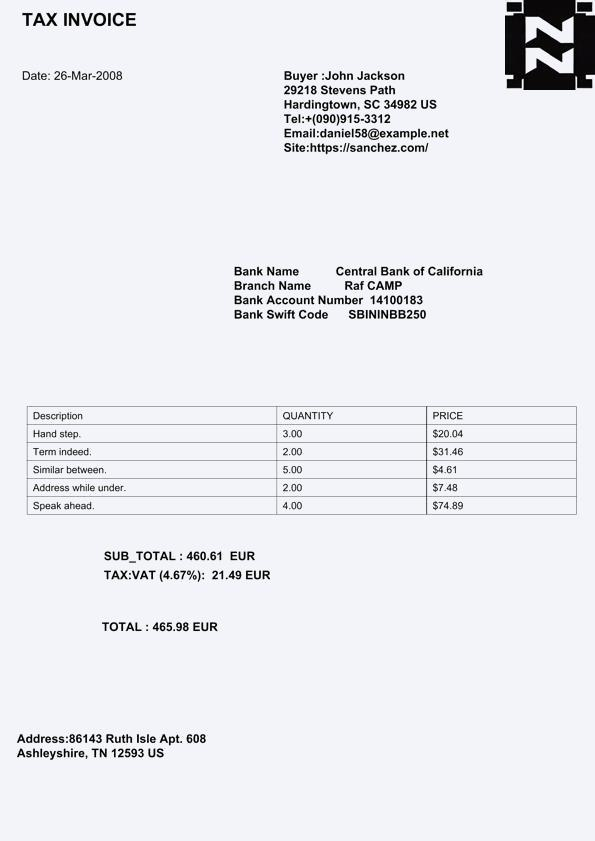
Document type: Invoice